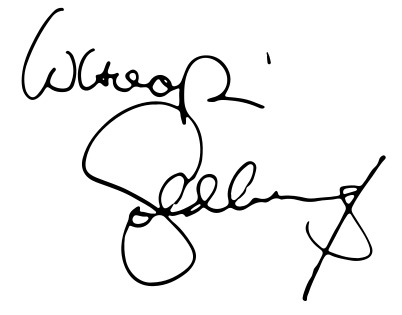
Signature of: whoopi goldberg